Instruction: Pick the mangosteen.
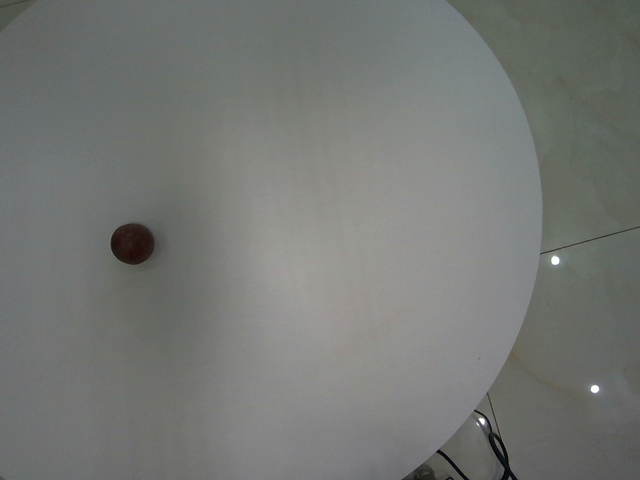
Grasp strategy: vertical